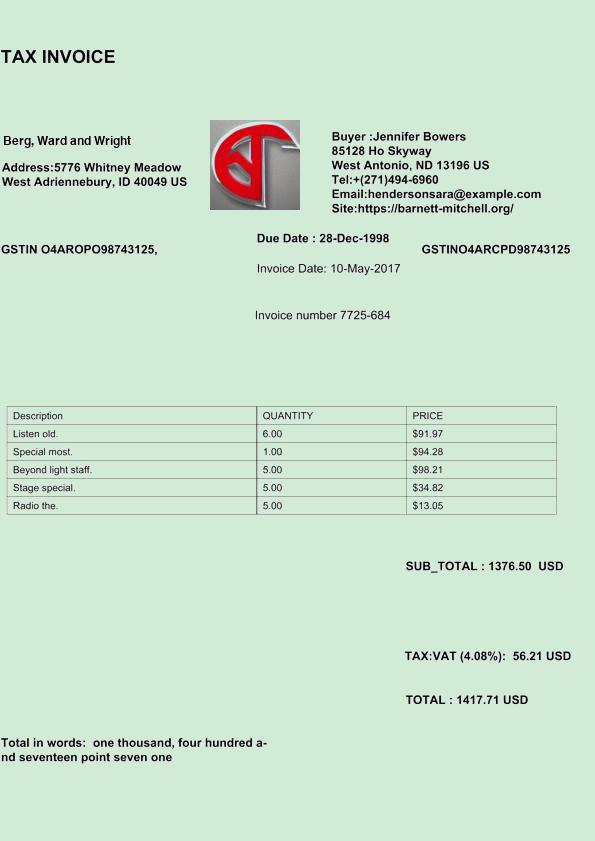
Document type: Invoice